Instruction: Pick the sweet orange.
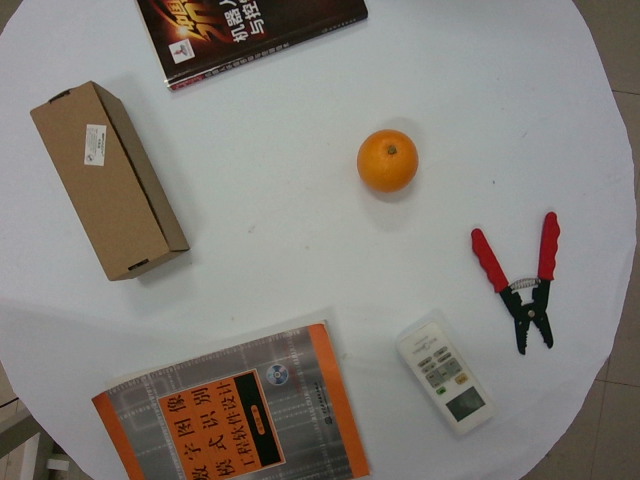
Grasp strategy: vertical